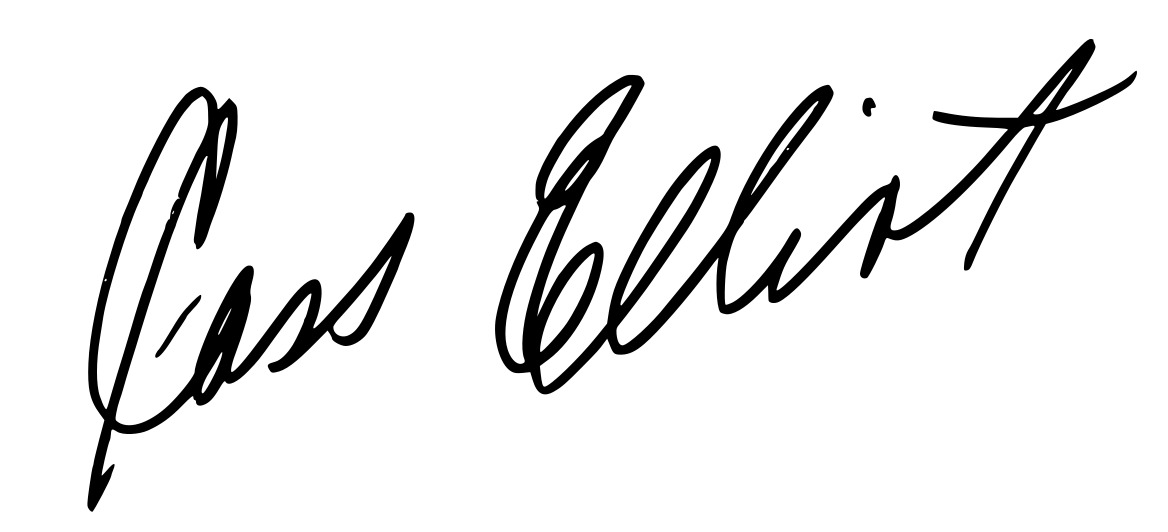
Signature of: cass elliot